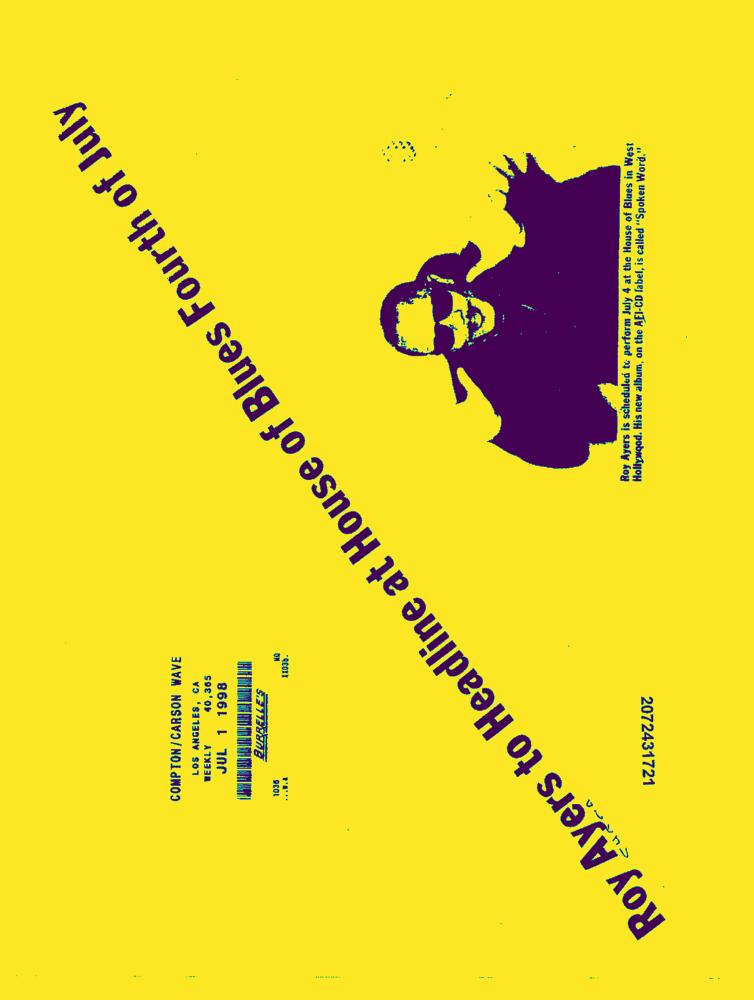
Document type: News-Article